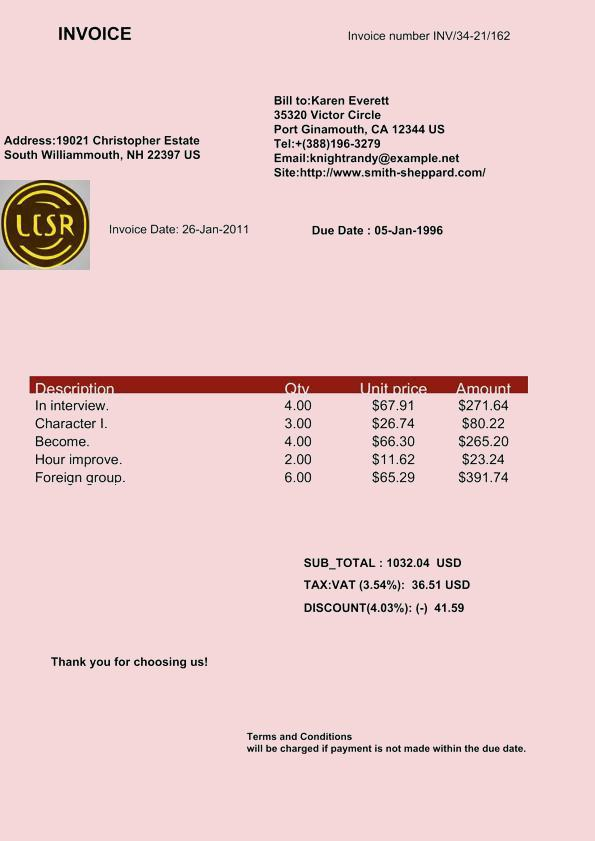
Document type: Invoice